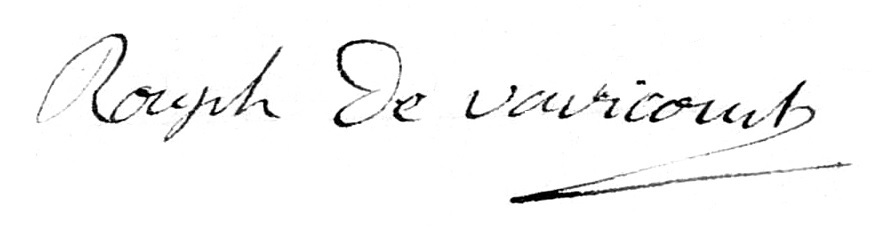
Signature of: pierre marin rouph de varicourt